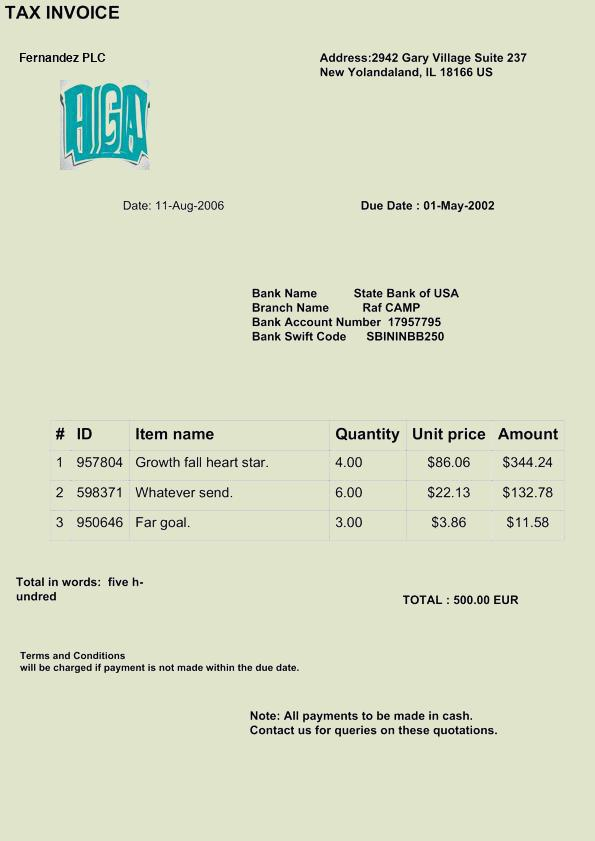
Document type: Invoice